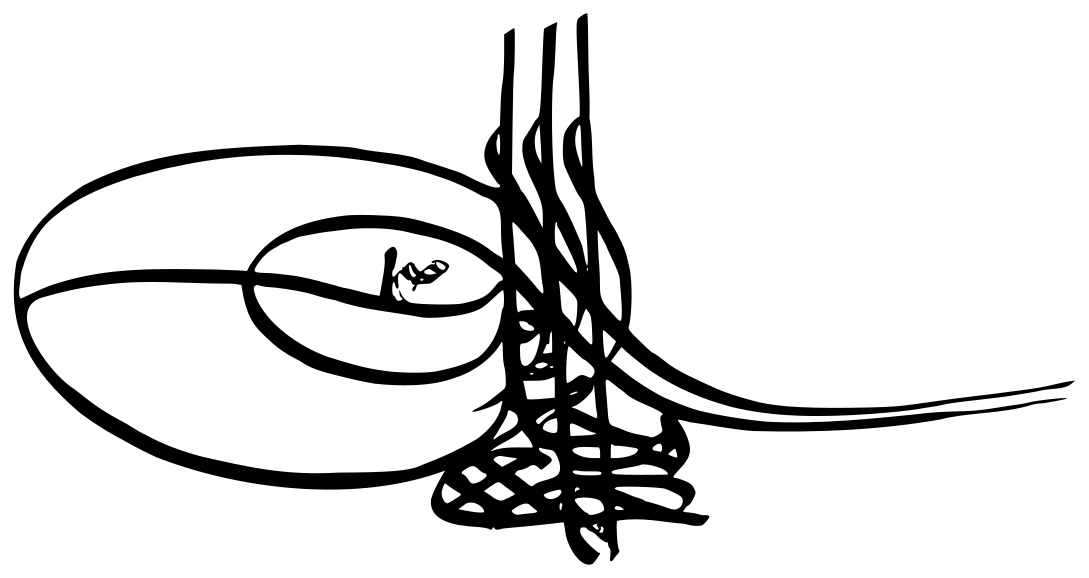
Signature of: ahmed ii